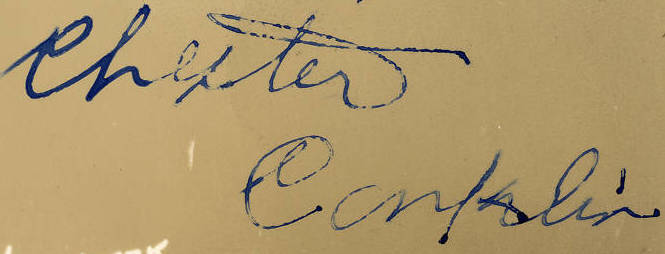
Signature of: chester conklin